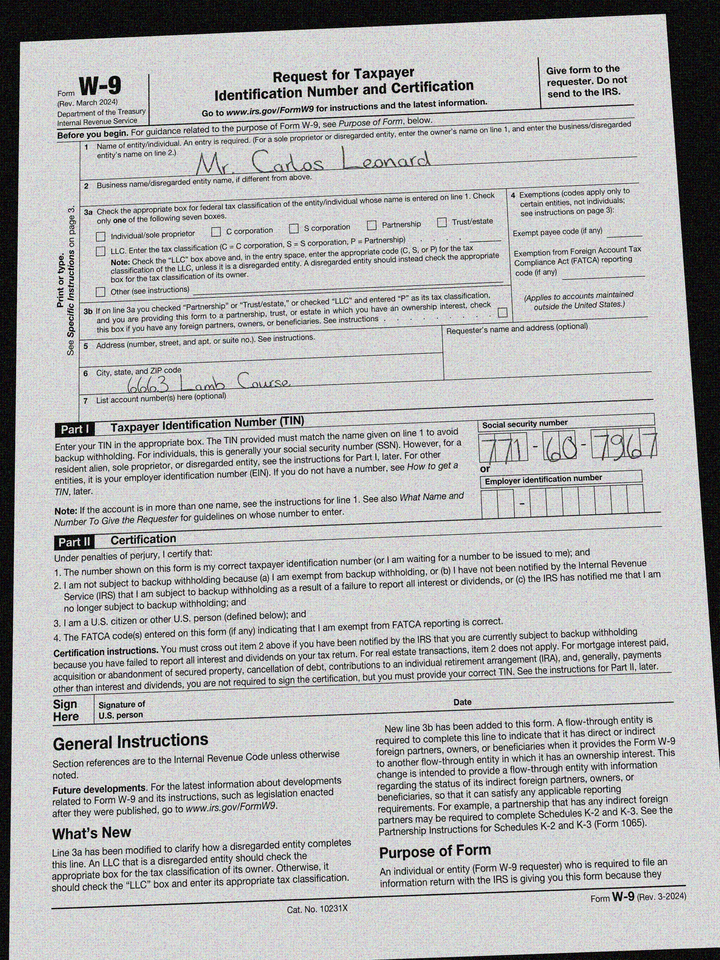
adr1: 6663 Lamb Course
cbx: no
ssn: 771607967
enm: Mr. Carlos Leonard